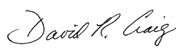
Signature of: david r craig